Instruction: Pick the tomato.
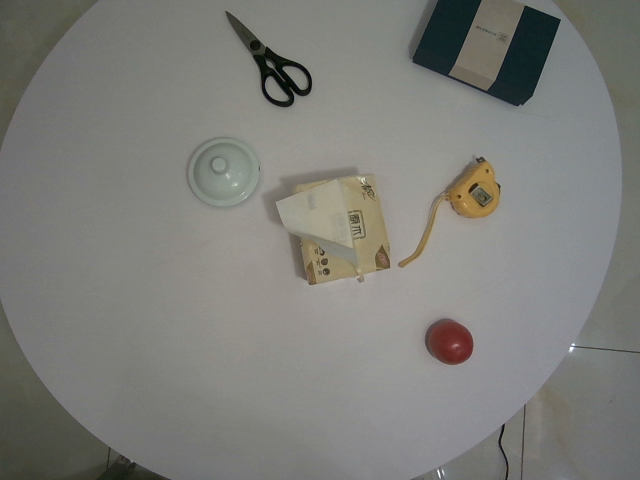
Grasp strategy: vertical